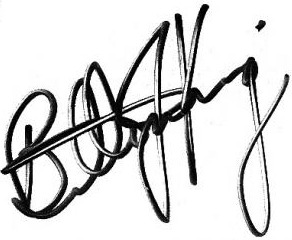
Signature of: billie jean king